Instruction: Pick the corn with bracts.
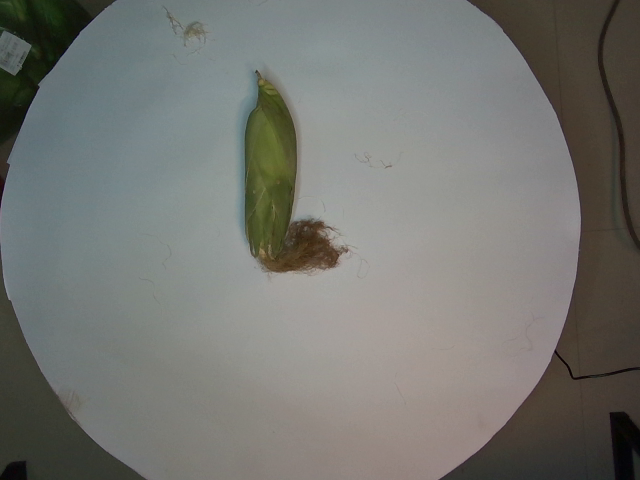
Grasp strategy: vertical